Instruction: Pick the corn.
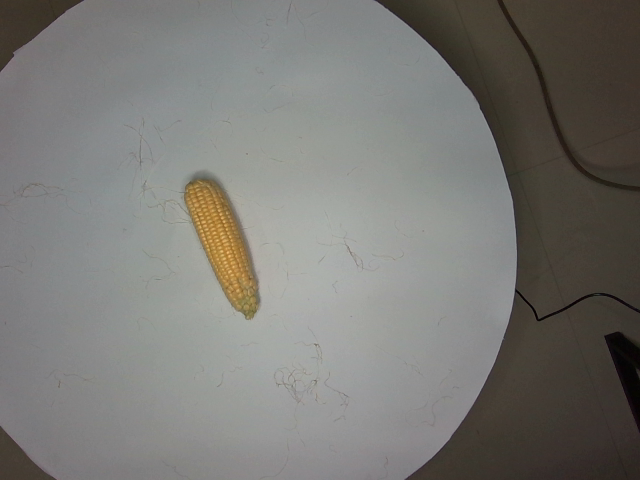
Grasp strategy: vertical